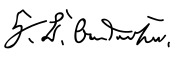
Signature of: hans christian andersen